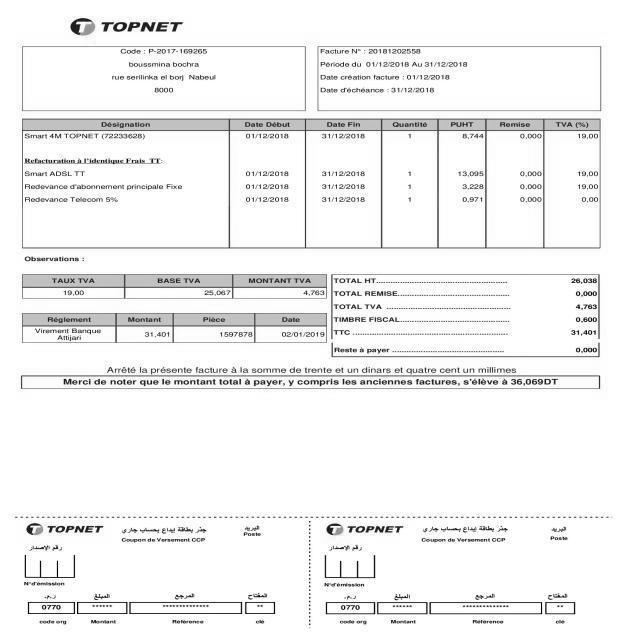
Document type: Invoice